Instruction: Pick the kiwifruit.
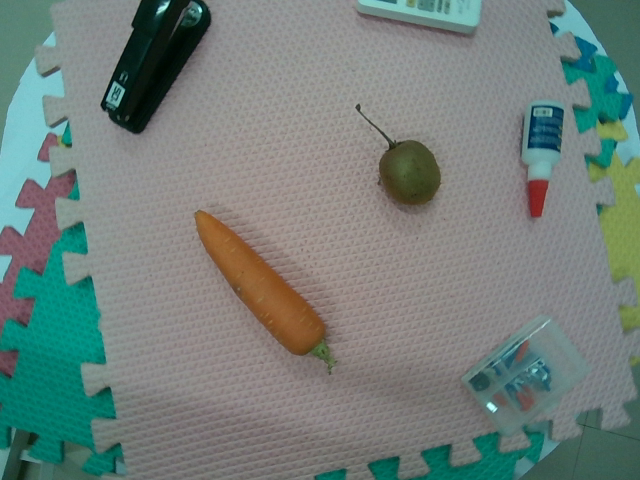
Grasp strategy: vertical